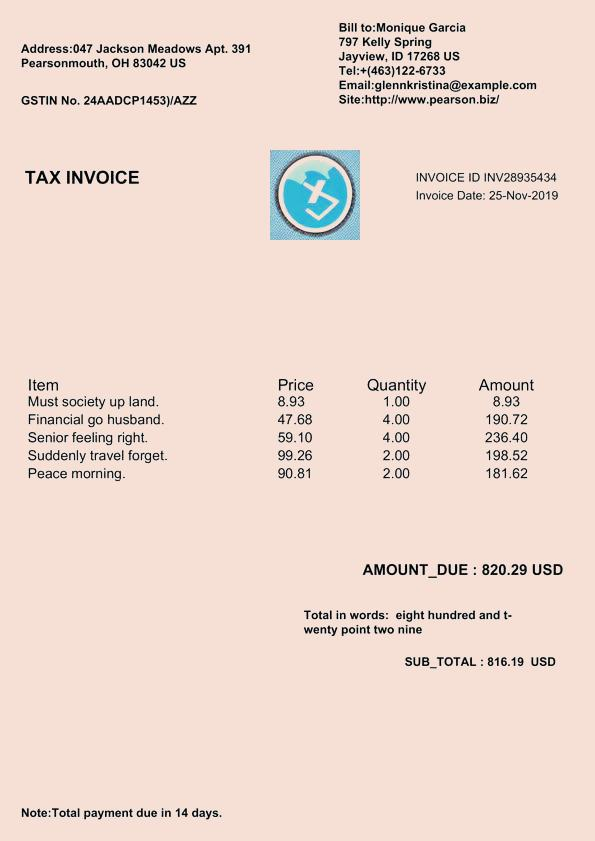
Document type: Invoice